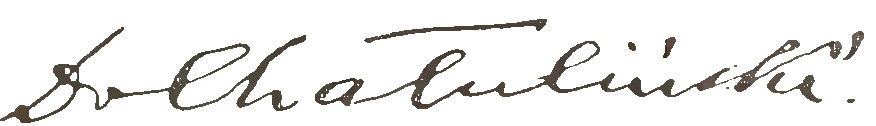
Signature of: tytus chałubiński